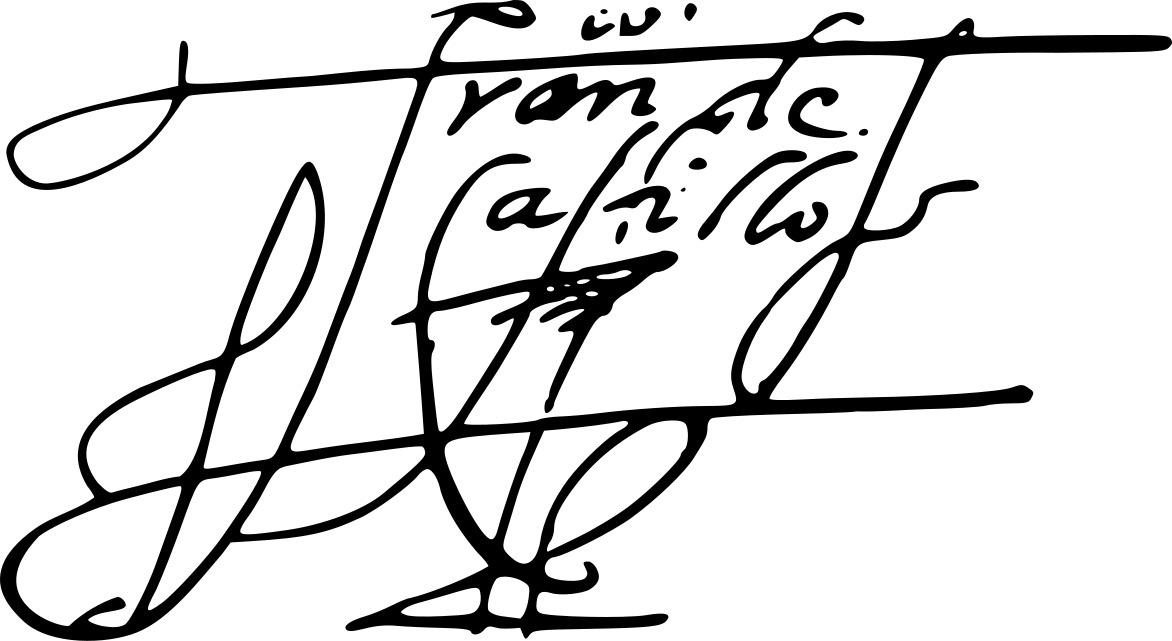
Signature of: francisco del castillo el mozo